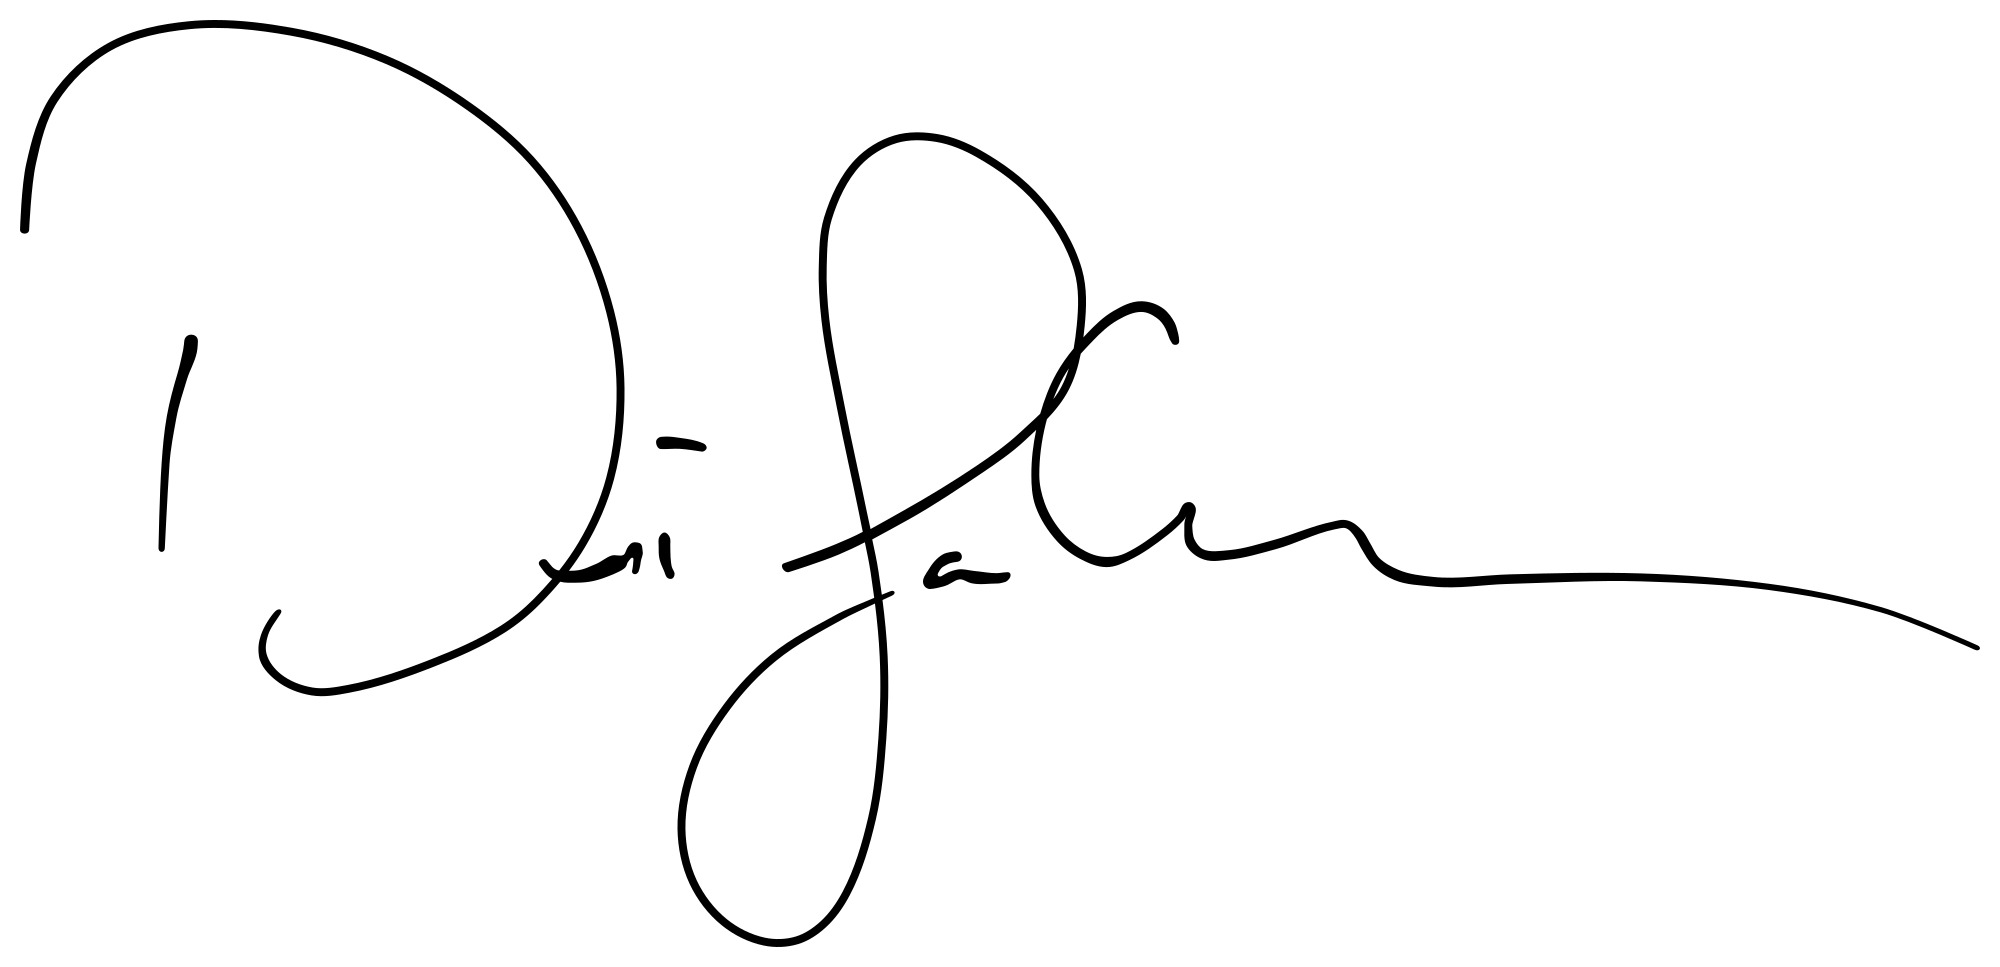
Signature of: david lachapelle